Question: What jurisdiction, city, or county is the document associated with?
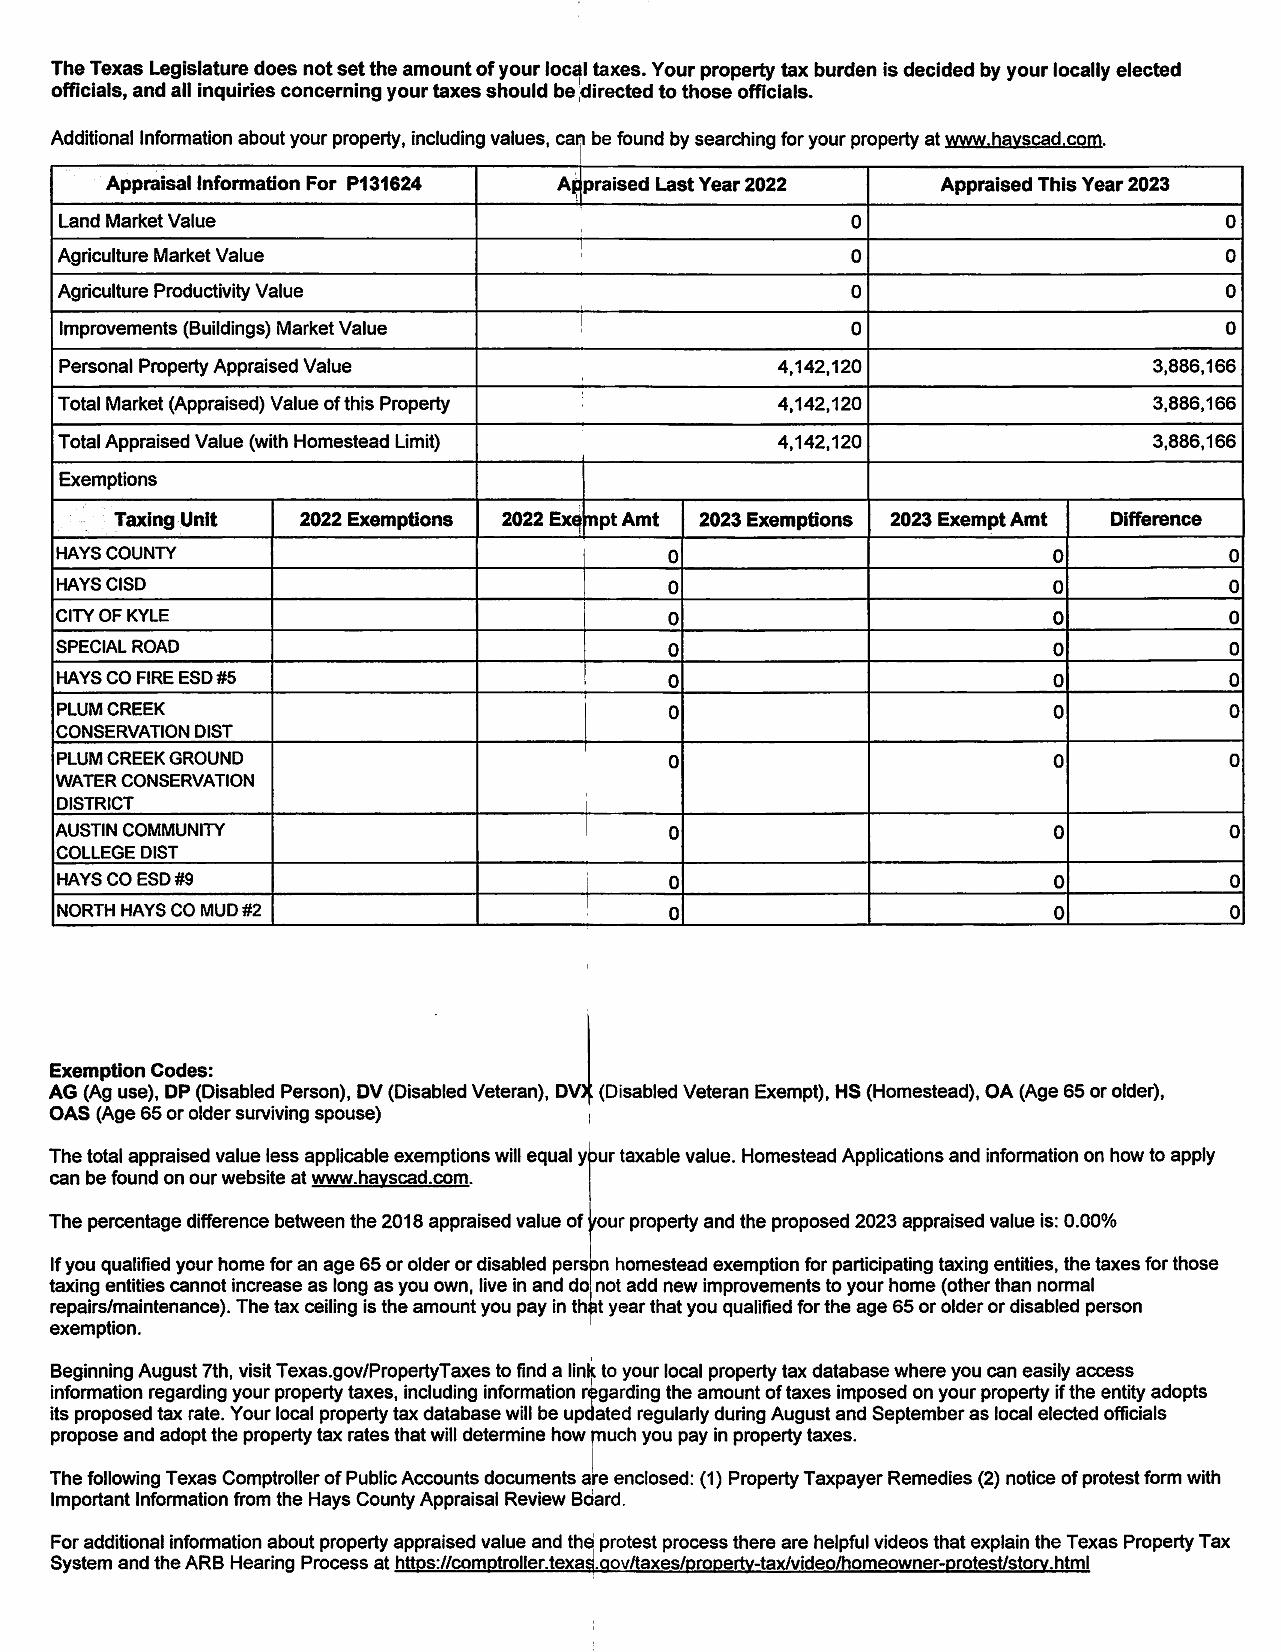
Answer: "Hays County"